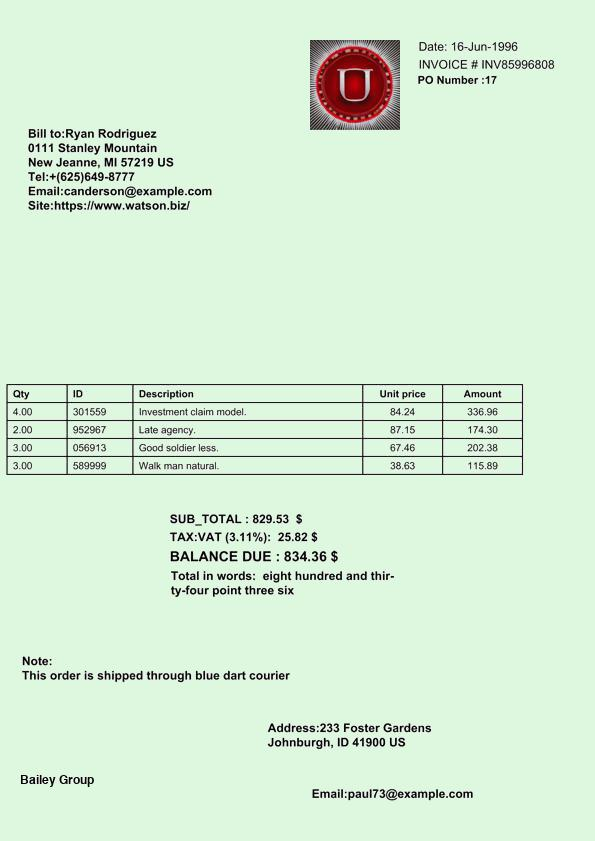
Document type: Invoice